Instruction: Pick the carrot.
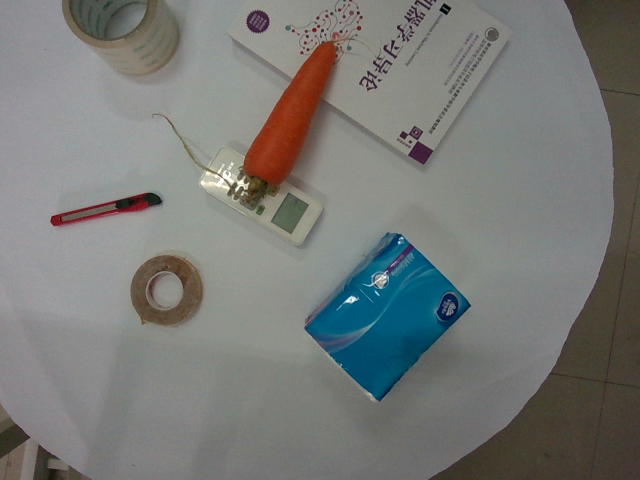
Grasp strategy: vertical